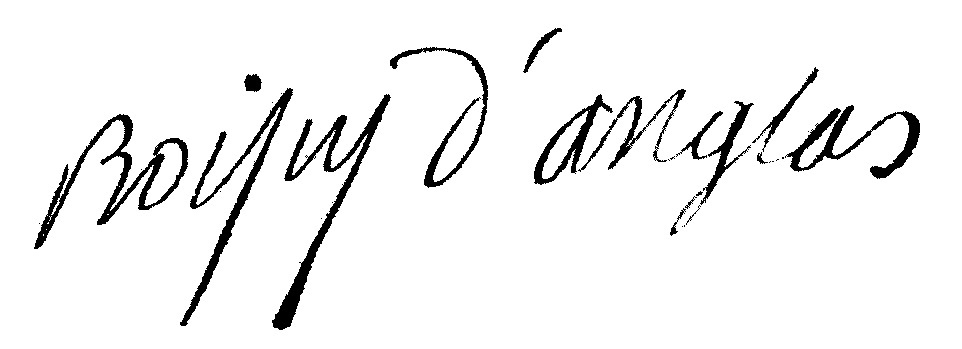
Signature of: françois antoine de boissy d anglas